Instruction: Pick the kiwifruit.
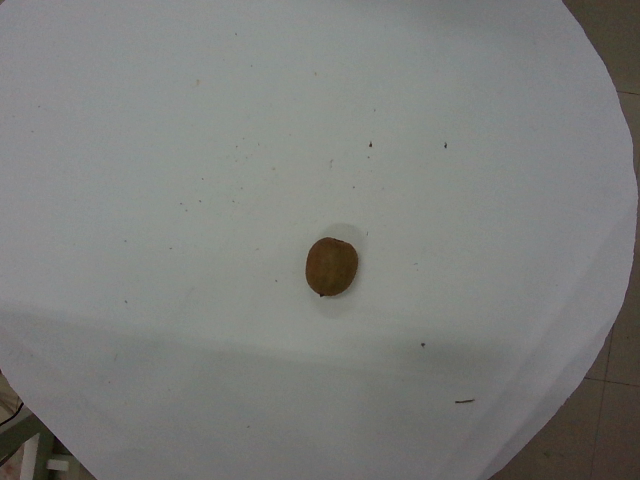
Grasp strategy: vertical